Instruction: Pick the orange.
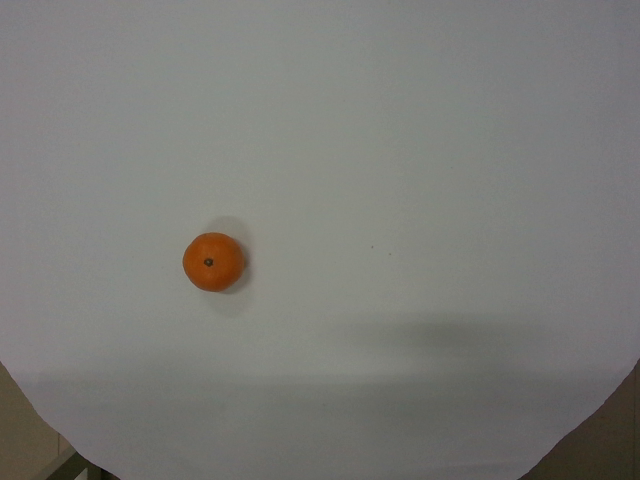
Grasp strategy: vertical